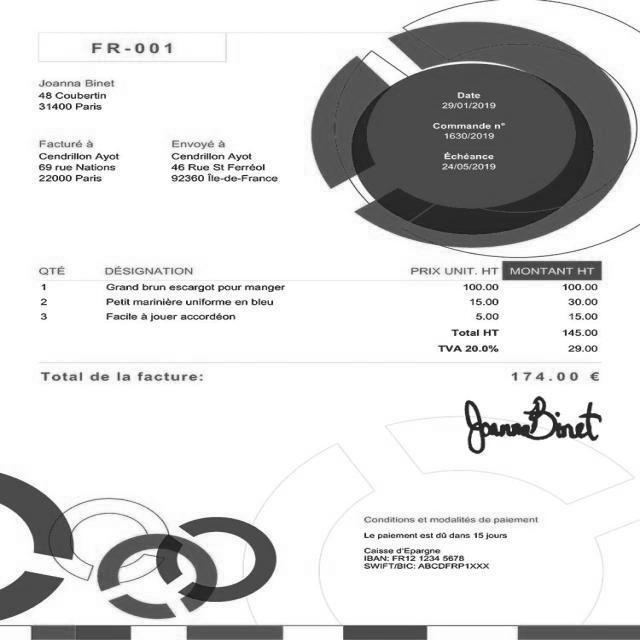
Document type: Invoice